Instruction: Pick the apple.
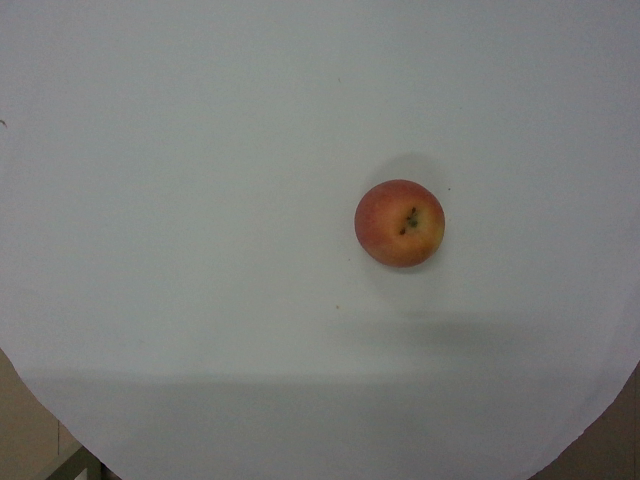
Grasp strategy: vertical